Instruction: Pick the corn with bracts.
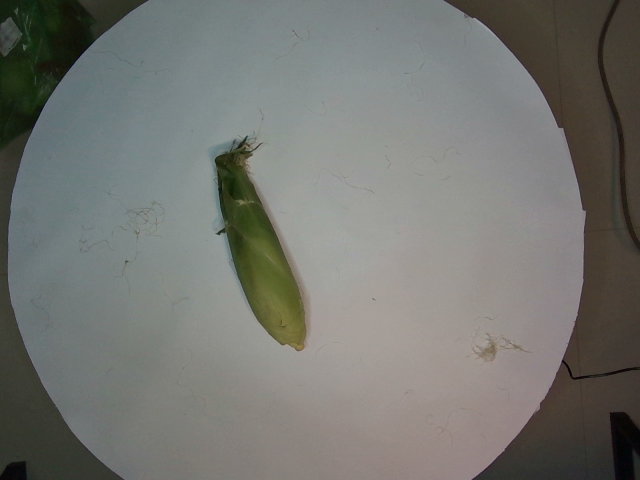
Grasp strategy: vertical